Question: What is the suspected problem?
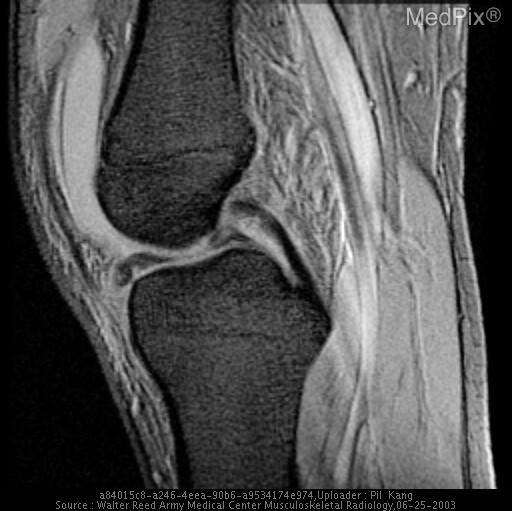
Answer: The findings suggest Multiple sagittal MR sequence images demonstrate a tear of the medial meniscus with a displaced fragment in the intercondylar notch, in the classic "double PCL" sign, suggestive of a bucket handle tear.. Multiple sagittal MR sequence images demonstrate a tear of the medial meniscus with a displaced fragment in the intercondylar notch, in the classic "double PCL" sign, suggestive of a bucket handle tear.. The patient might have a history of 26 y.o. male injuried in weekend football game.